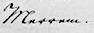
Signature of: blasius merrem